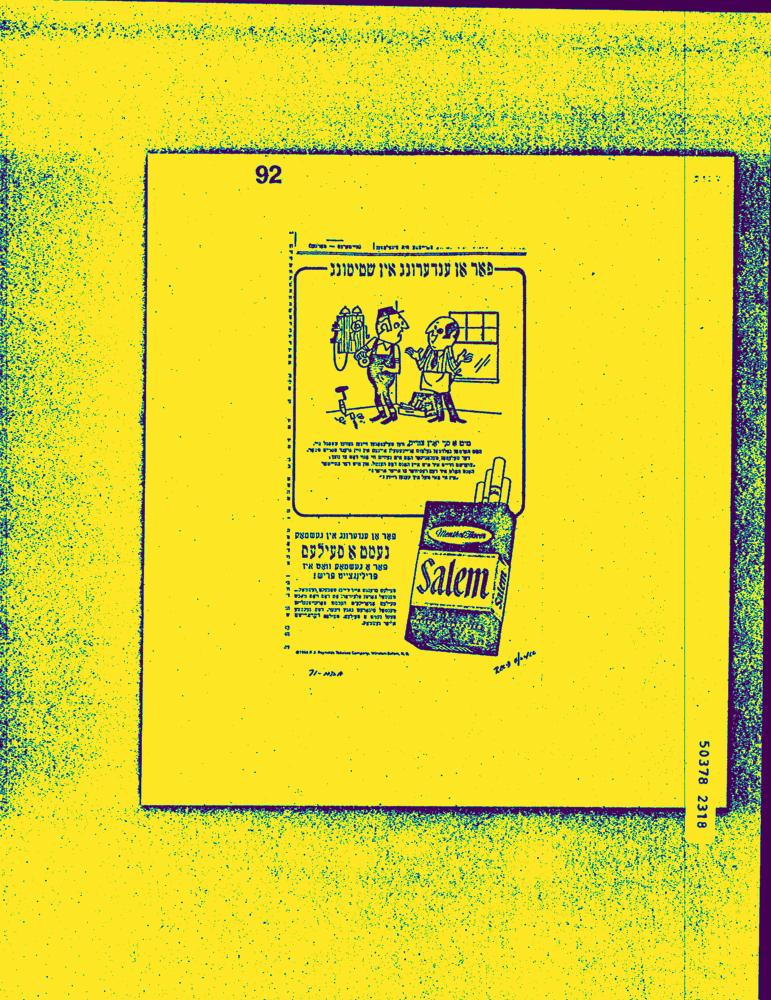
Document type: AD